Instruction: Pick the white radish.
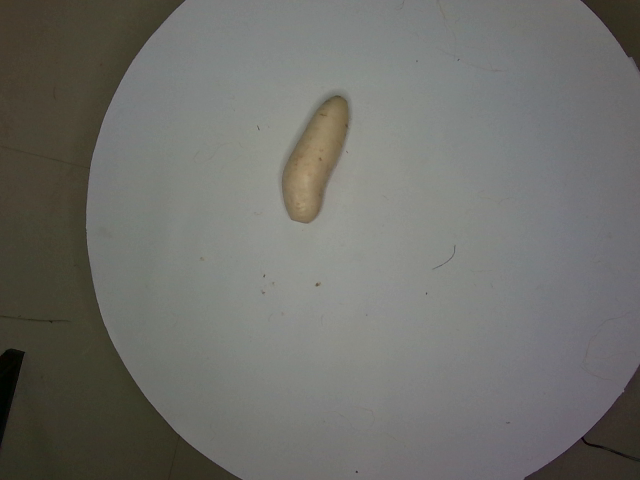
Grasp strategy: vertical